Question: What type of tax is indicated in the document, personal property or real estate?
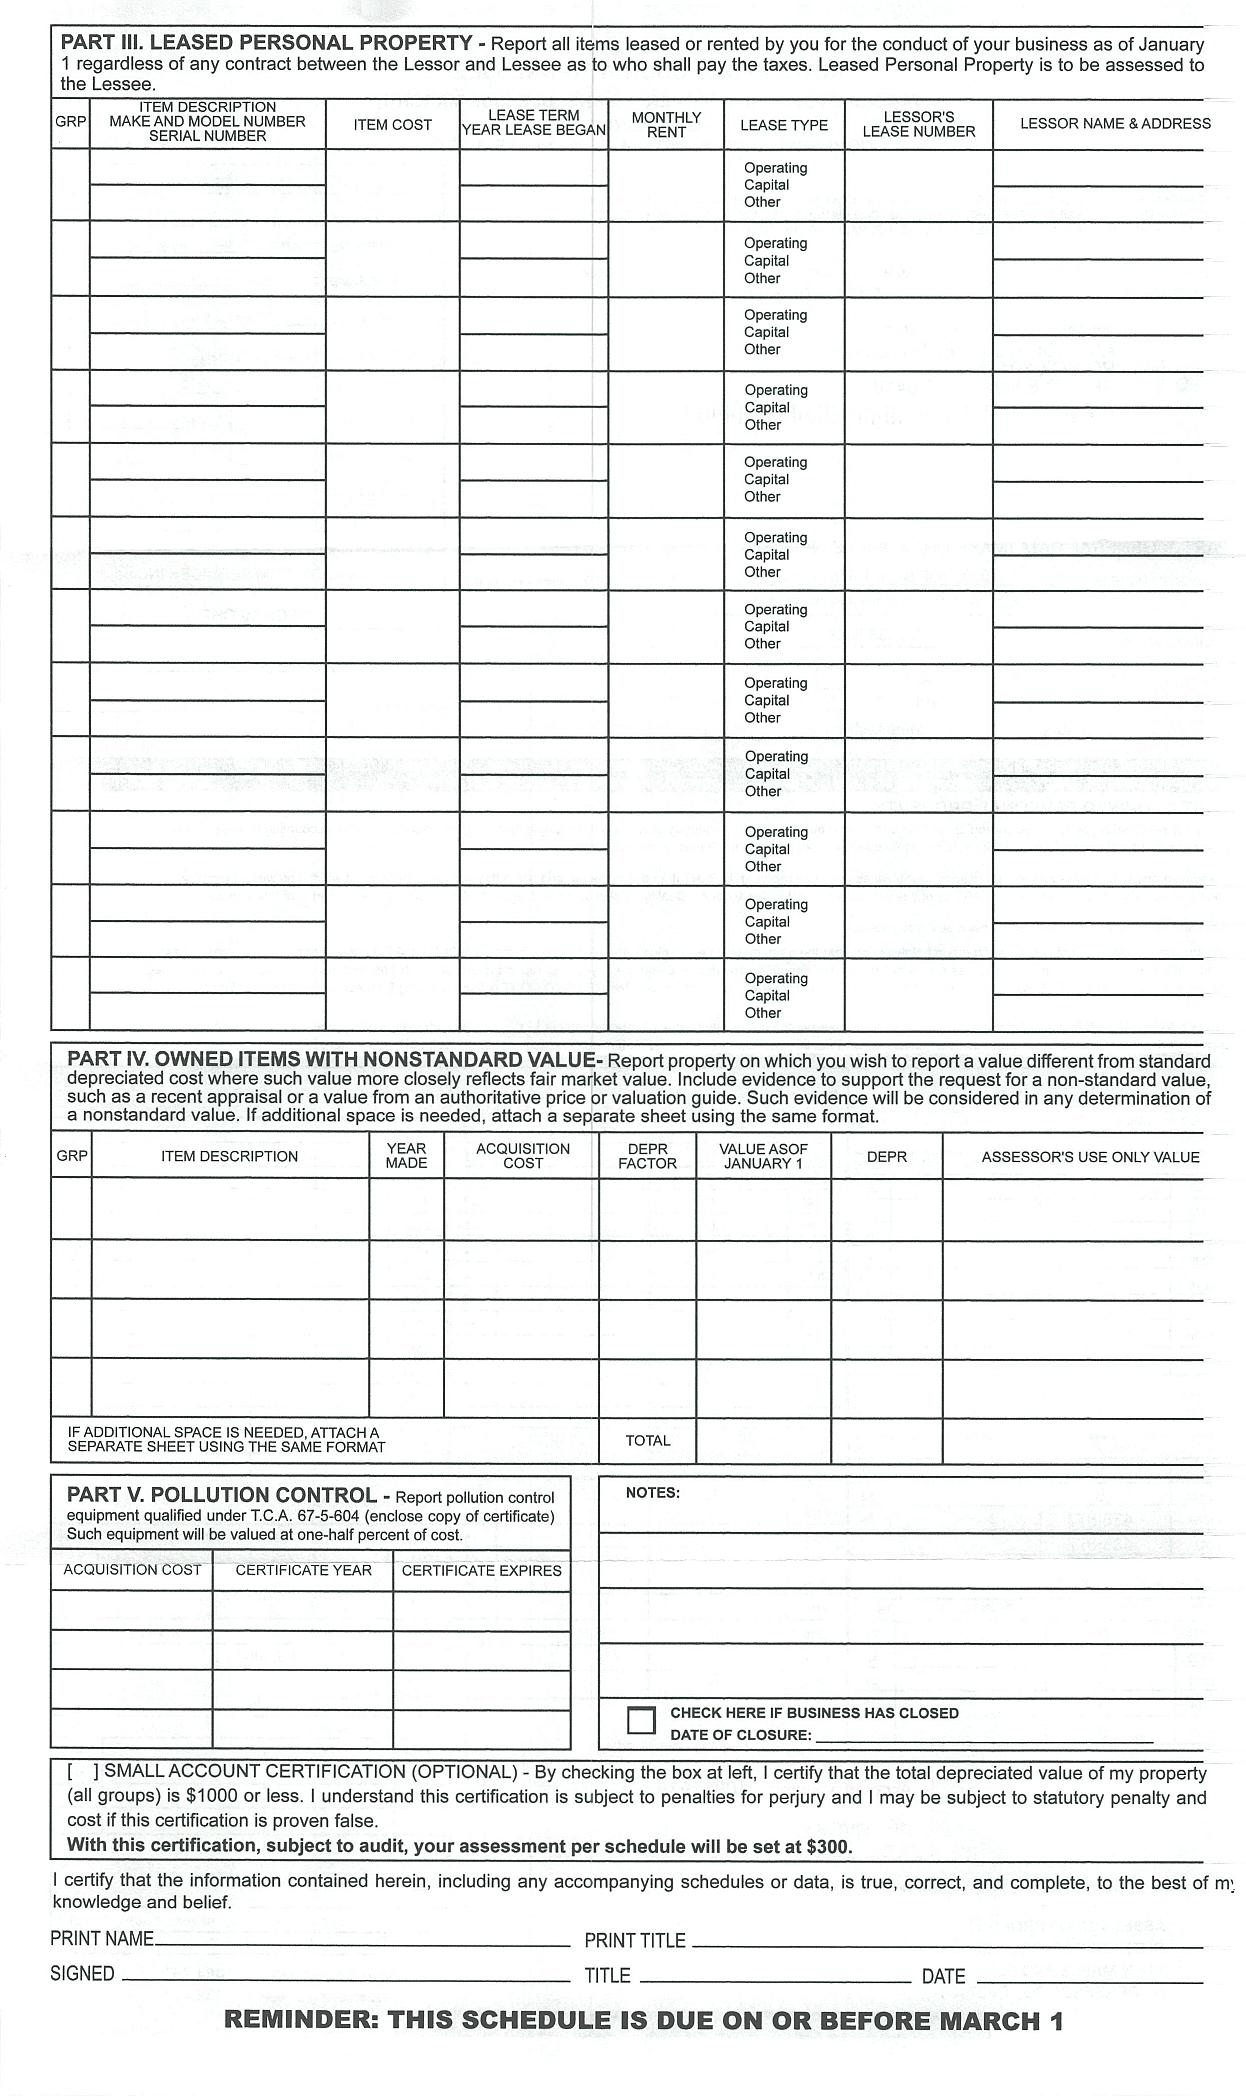
Answer: "PERSONAL PROPERTY TAX"